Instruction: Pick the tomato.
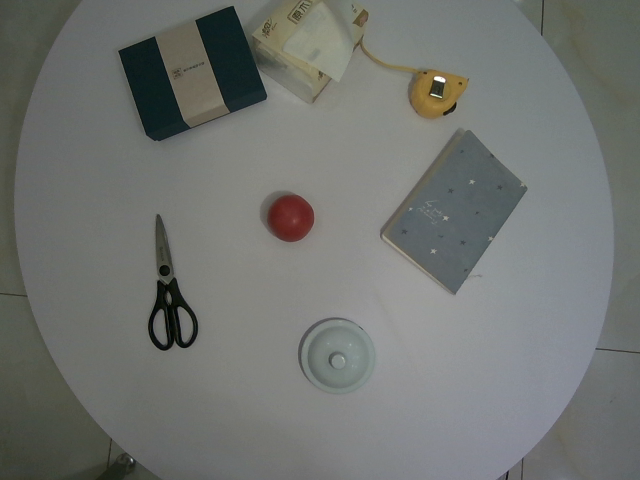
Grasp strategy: vertical